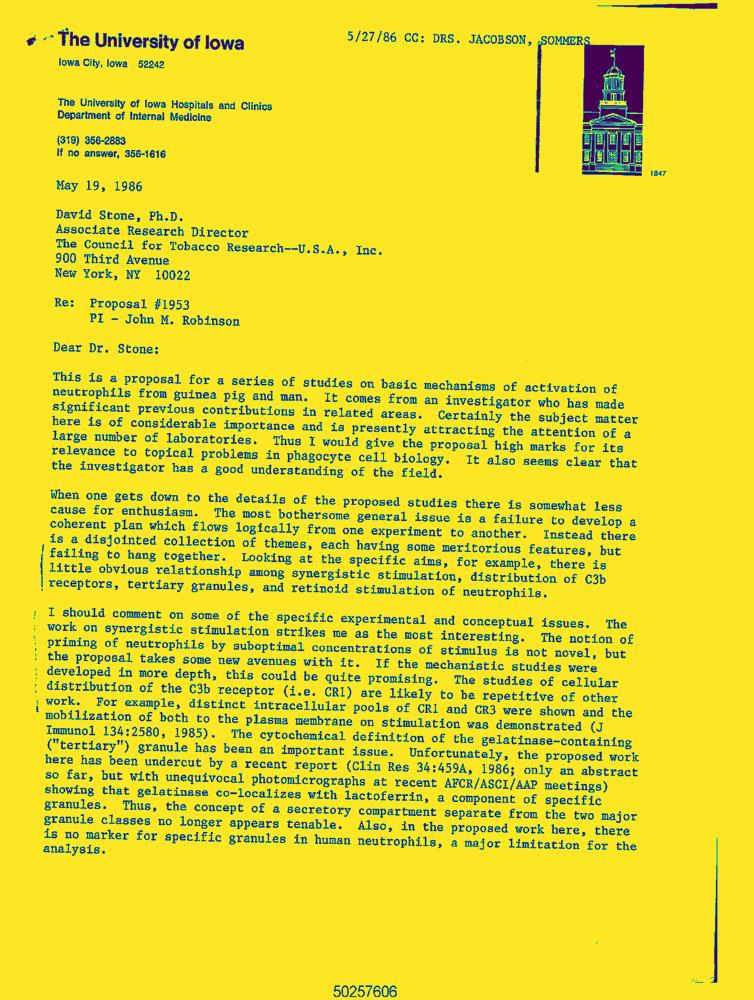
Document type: Letter-Doc